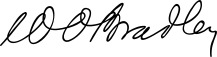
Signature of: william o connell bradley